Can you pull out the amount in words, numerical amount, payee's name, date of the cheque, and the bank's name from the image?
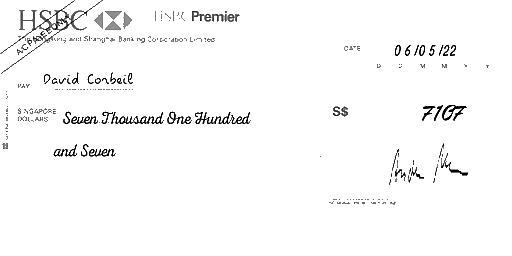
amt_in_words: Seven Thousand One Hundred and Seven
amt_in_figures: 7107
payee_name: David Corbeil
bank_name: HSBC
cheque_date: 06/05/22